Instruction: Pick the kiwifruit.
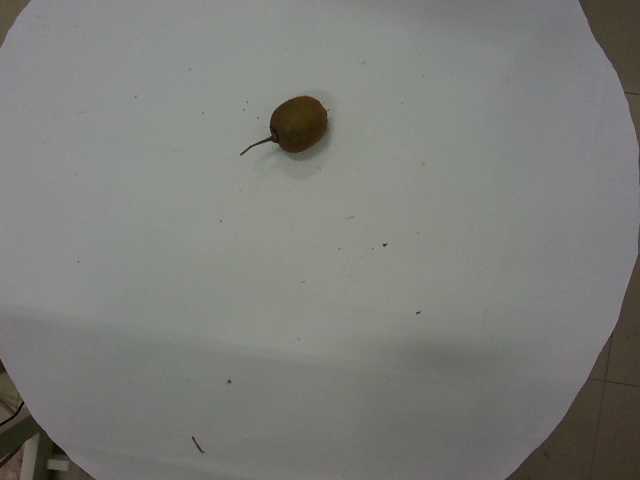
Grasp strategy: vertical